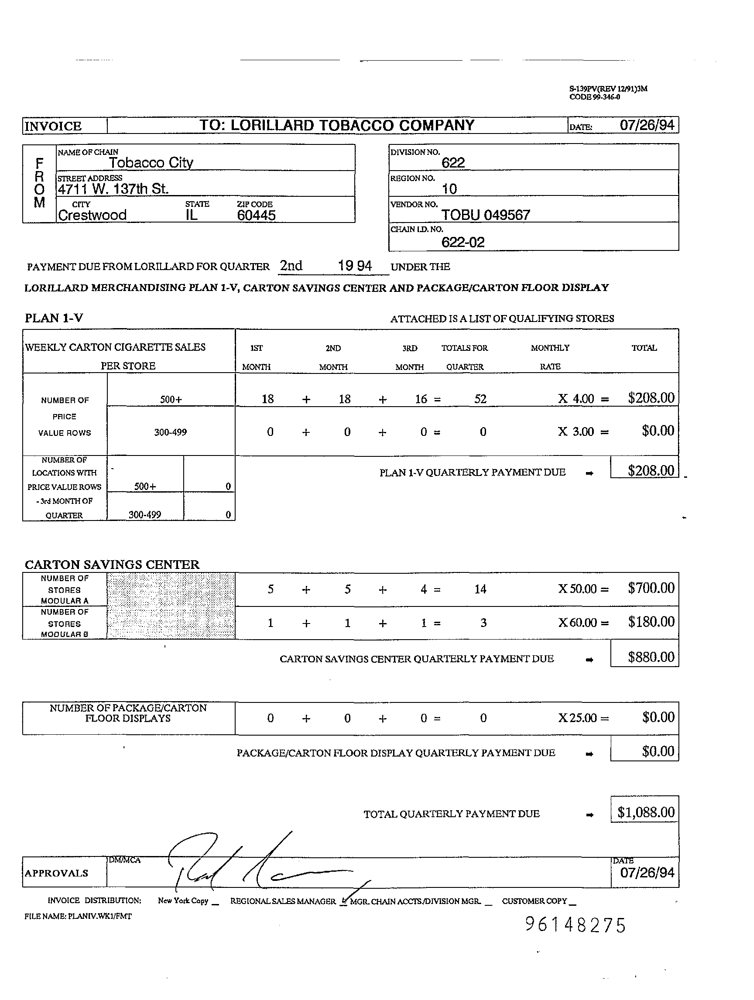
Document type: Invoice